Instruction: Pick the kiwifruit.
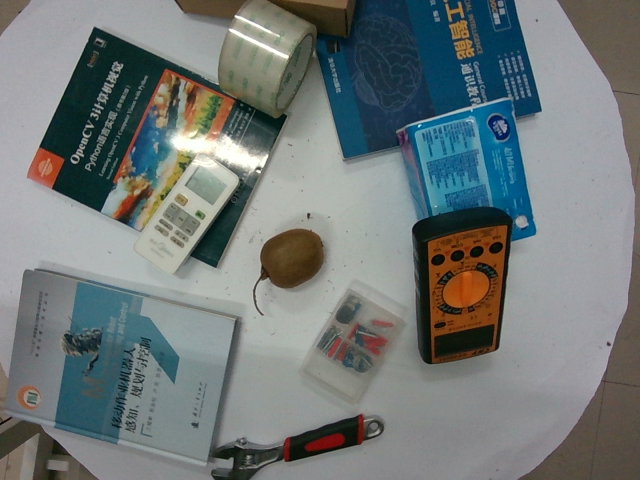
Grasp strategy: vertical